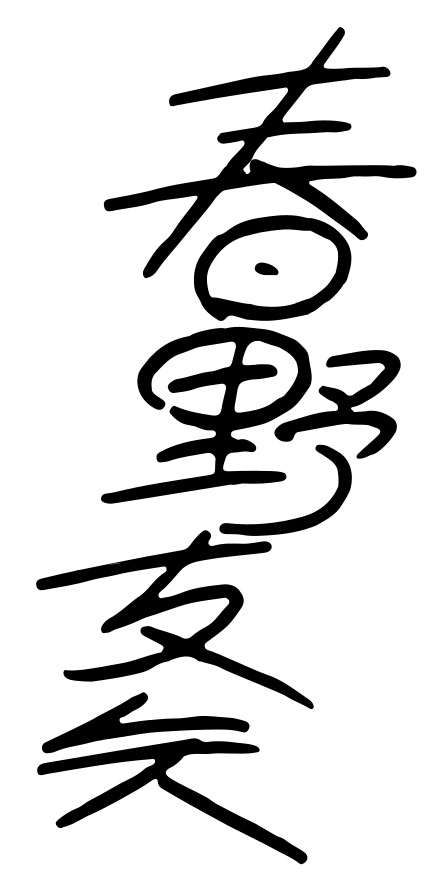
Signature of: tomoya haruno